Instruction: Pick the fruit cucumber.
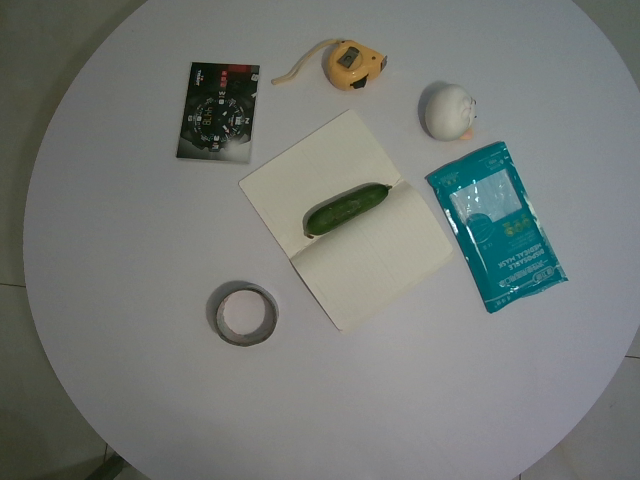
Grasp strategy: vertical